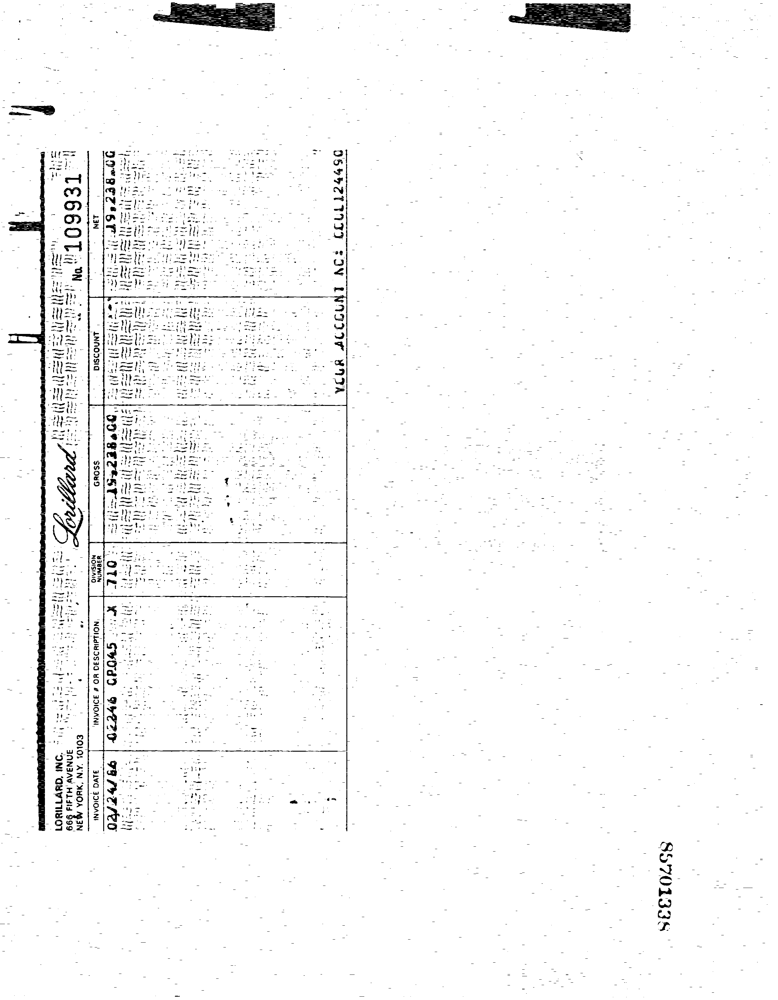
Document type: Invoice